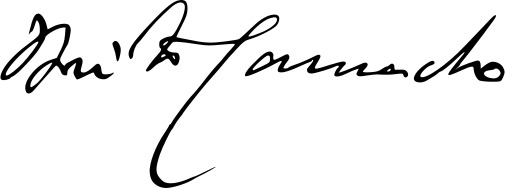
Signature of: manuel de brito camacho